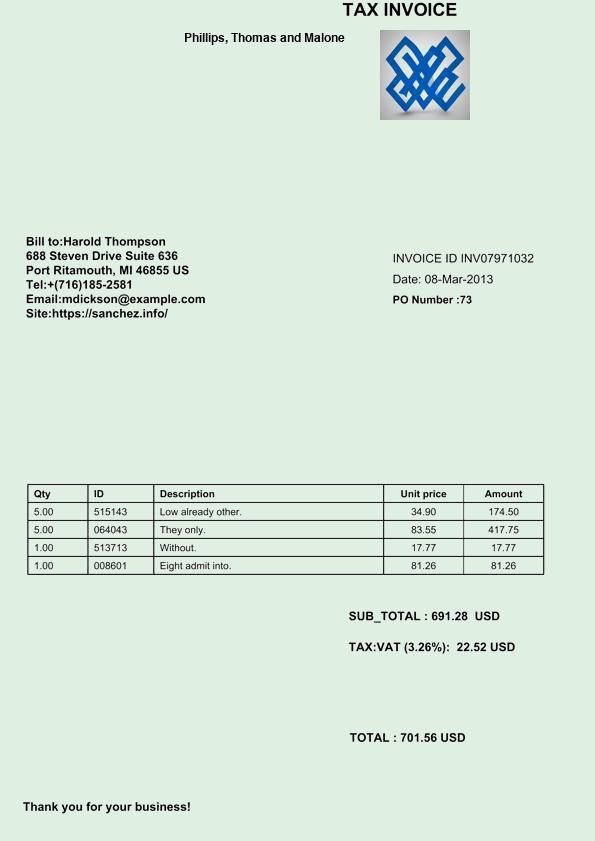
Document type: Invoice